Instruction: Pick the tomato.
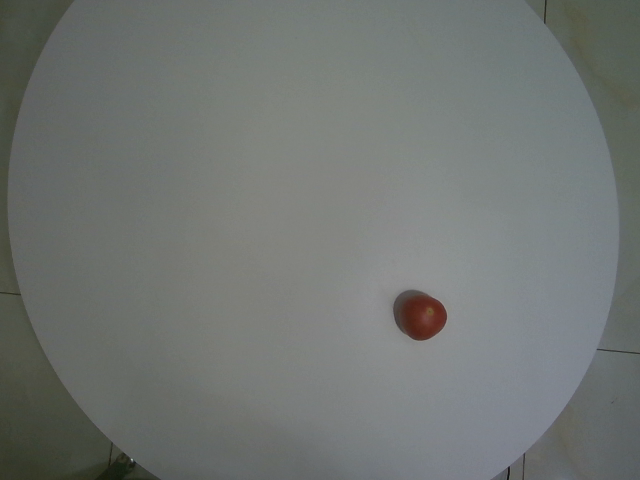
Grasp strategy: vertical